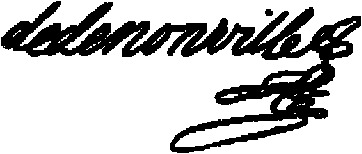
Signature of: jacques rené de brisay de denonville marquis de denonville